Can you pull out the amount in words, numerical amount, payee's name, date of the cheque, and the bank's name from the image?
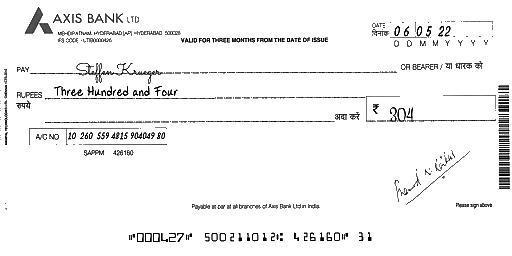
amt_in_words: Three Hundred and Four
amt_in_figures: 304
payee_name: Steffen Krueger
bank_name: AXIS BANK
cheque_date: 06/05/22